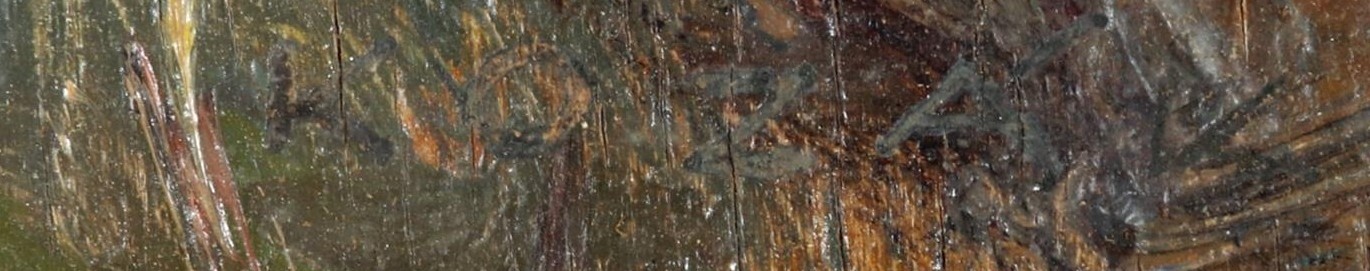
Signature of: bohuslav kozák